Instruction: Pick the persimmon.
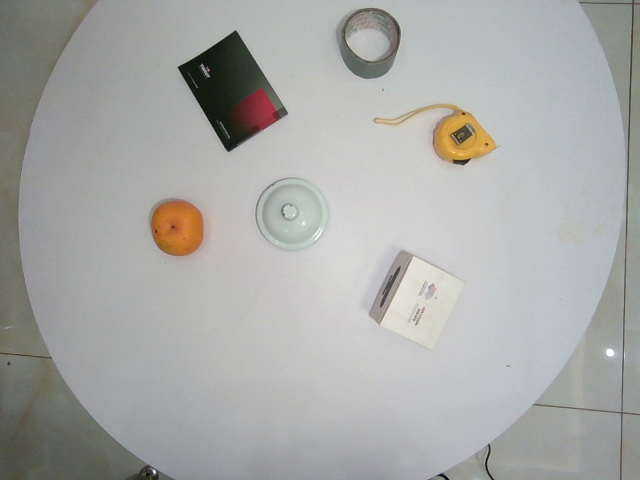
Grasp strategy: vertical